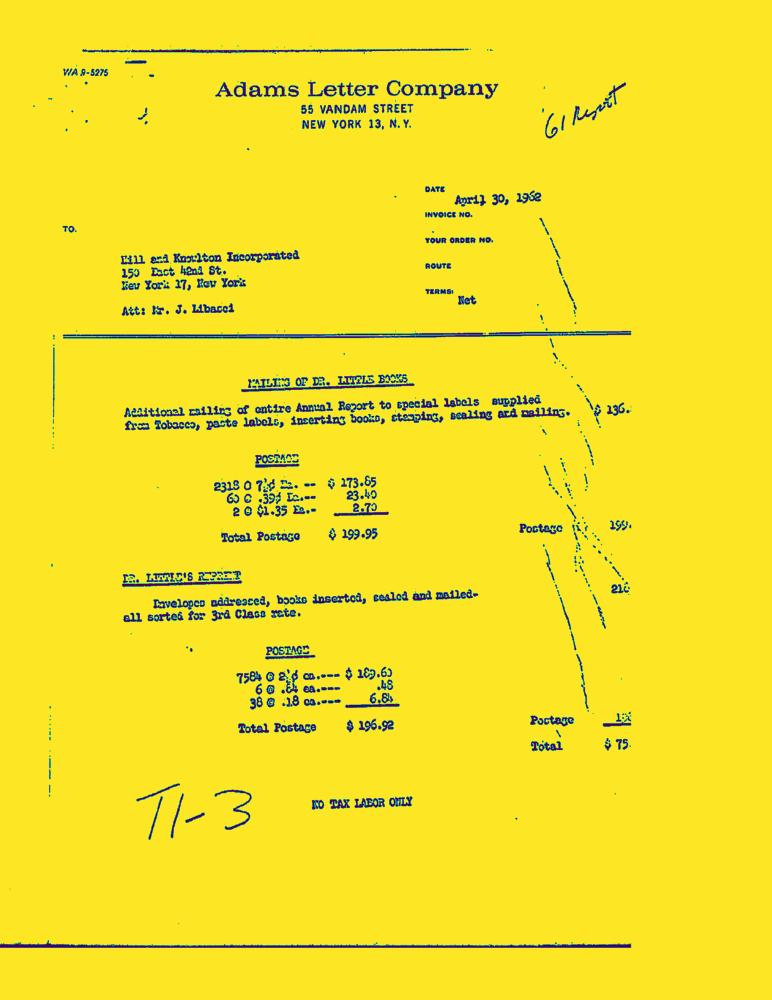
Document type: Invoice-Doc